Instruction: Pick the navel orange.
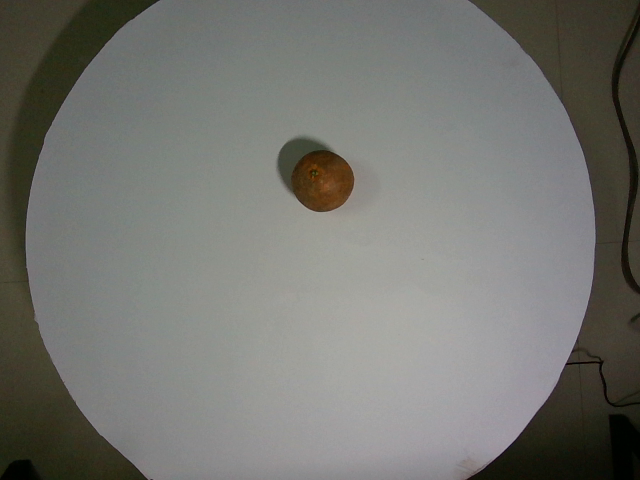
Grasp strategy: vertical